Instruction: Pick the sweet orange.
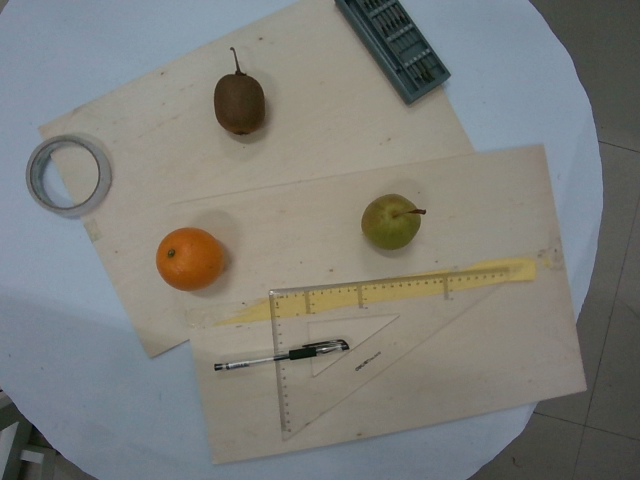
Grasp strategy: vertical